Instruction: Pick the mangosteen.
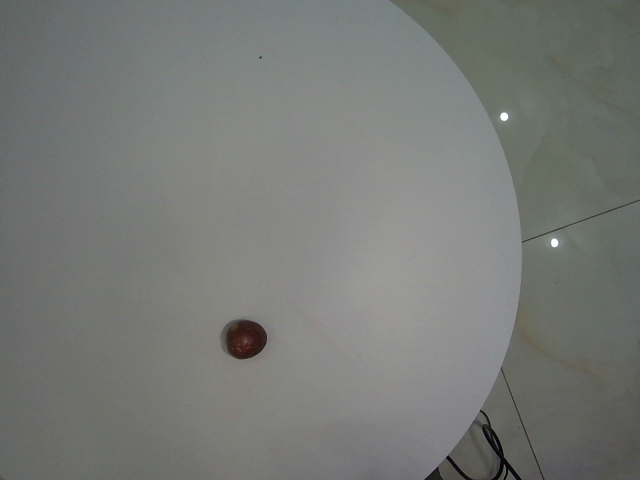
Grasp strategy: vertical